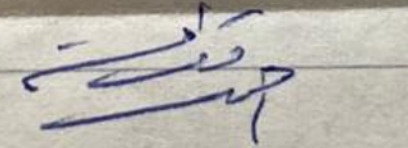
Signature of: aḥmad qudāmah